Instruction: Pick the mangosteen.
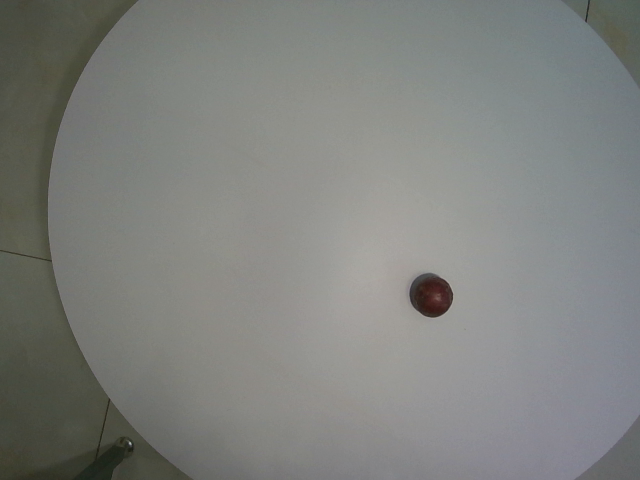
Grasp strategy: vertical